Question: What is the potential diagnosis?
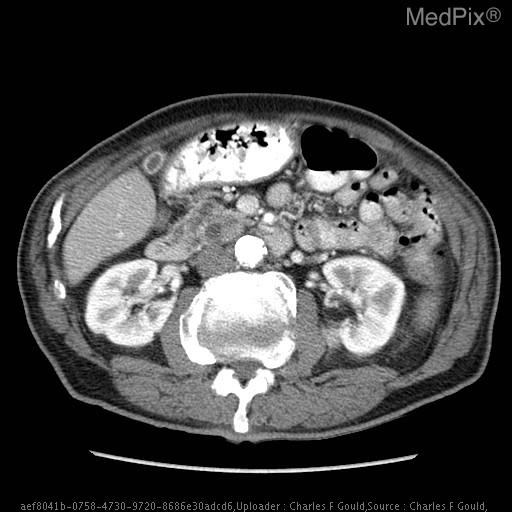
Answer: The possible diagnosis includes •  Chronic pancreatitis
•  Pancreatic pseudocyst
•  Mucinous cystic neoplasm
•  Serous cystadenoma.